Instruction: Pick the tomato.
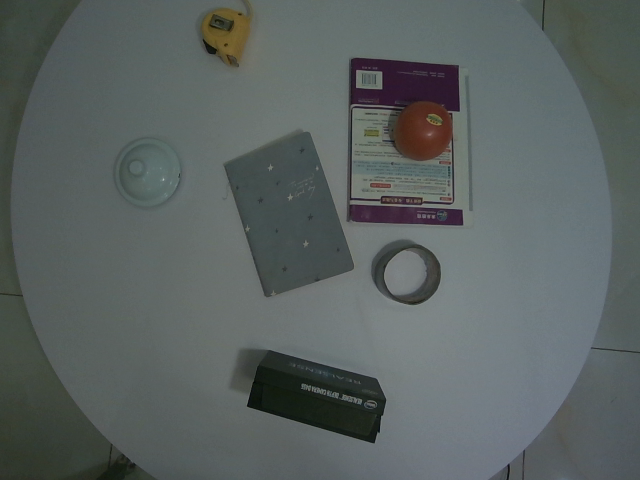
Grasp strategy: vertical